Question: Talk about the condition:
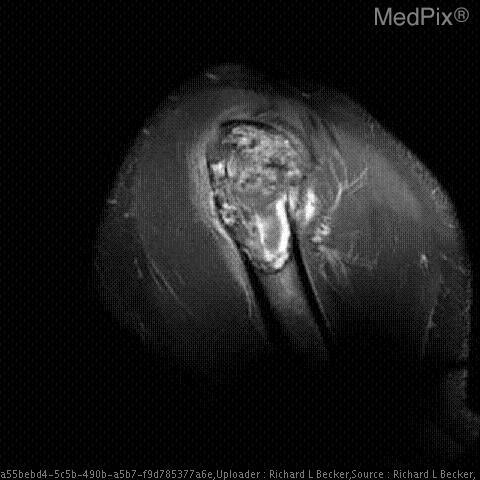
Answer: The disease is discussed as: HISTORY:  27-year-old male with a one-year history of mass of the distal right clavicle, slowly increasing in size.  The patient has tenderness with activity and at rest.

FINDINGS:  Plain films:  Bilateral shoulder and acromioclavicular joints are remarkable for a geographic expansile lytic lesion of the distal right clavicle, with with intact cortex, no matrix formation, and no obvious soft tissue mass.

MRI: There is a destructive, lytic, expansile mass lesion of the distal right clavicle extending into the acromioclavicular joint, with associated soft tissue mass.  The expansile component is seen at its superior aspect, and the inferior distal clavicular cortex is intact.  There are multiple lobulations to this mass, with both high and low intralesional signal intensity components on the T2-weighted images, suggestive of intralesional
necrosis and/or hemorrhage.  Patchy enhancement is seen within the lesion and in the soft tissues surrounding it following the intravenous administration of gadolinium.  Edematous changes of the adjacent and surrounding soft tissues are present.

DIFFERENTIAL DIAGNOSIS: Giant cell tumor, Ewings Sarcoma, lymphoma,  and osteosarcoma. In an older patient metastisis and multiple myeloma should also be considered.

DIAGNOSIS: Giant Cell Tumor.

Giant cell tumor is a frequent benign osseous neoplasm seen in young adults; it has
a predilection for the end of the long bones, more often around the knee. In the foot and ankle region, it is seen more often in the distal tibia, talus, and calcaneus. A multicentric propensity has been seen in these locations.

Radiographically, giant cell tumors are well-circumscribed, expansile, lytic, geographical lesions without rims of sclerosis, and they extend to the subchondral bone. On MRI, they demonstrate expansile contours, often with a rim of low signal intensity, which does not correlate with a rim of sclerosis on plain films. Internally, these tumors often demonstrate heterogeneous signal intensity as a result of the repeated episodes of internal hemorrhage and the formation of cysts and internal septations. Internal hemorrhage may lead to the presence of fluid-fluid levels, simulating an ABC. Sometimes, a giant cell tumor with ABC transformation can be found. MRI can be used to evaluate the articular and soft tissue extension of the tumor